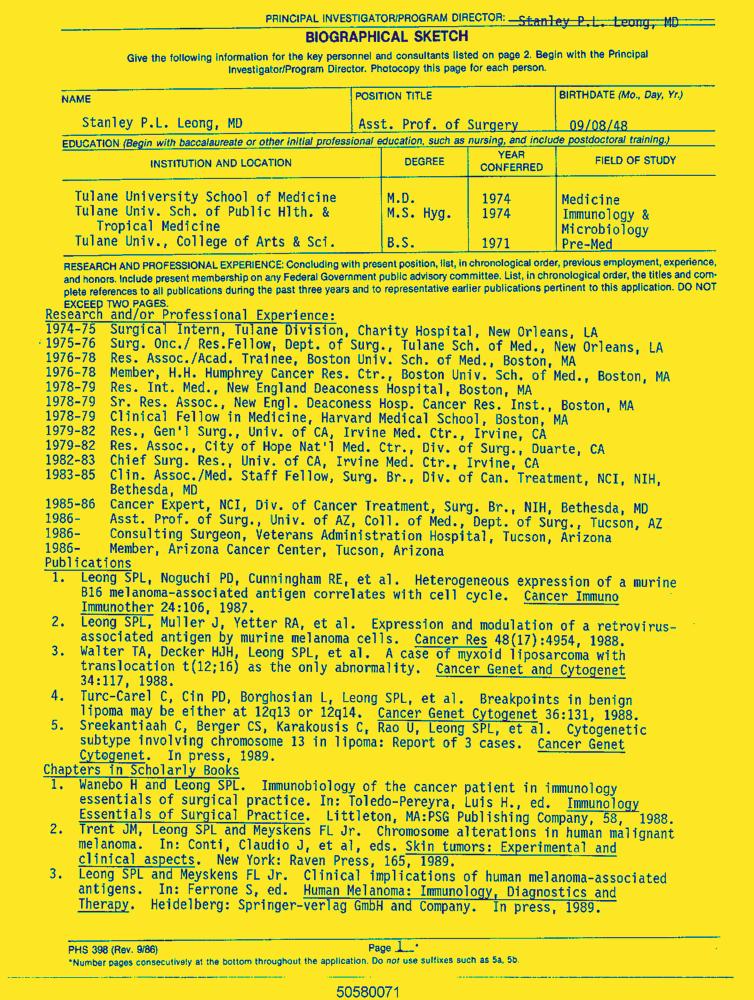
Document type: Resume-Doc